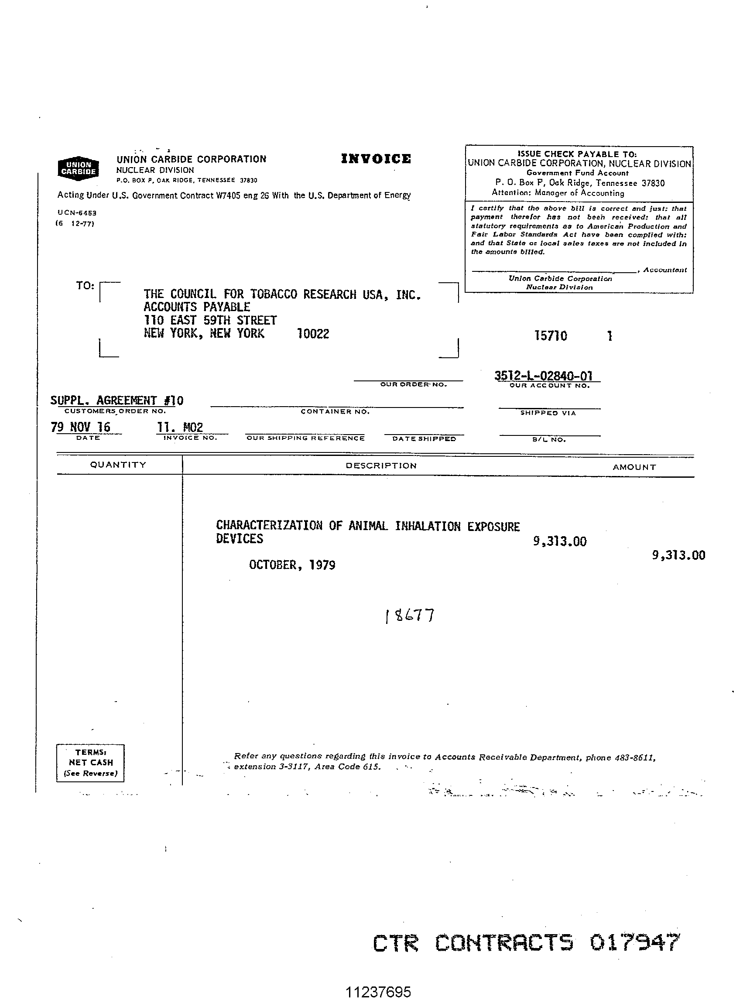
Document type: Invoice